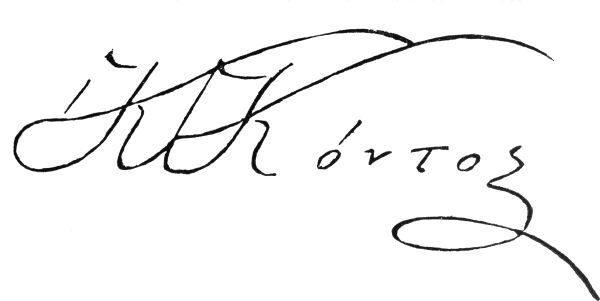
Signature of: konstantinos s contos